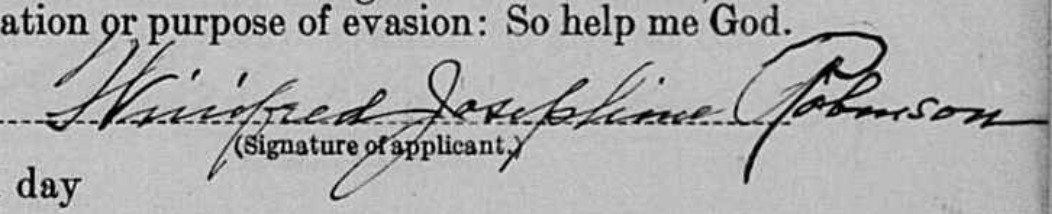
Signature of: winifred josephine robinson